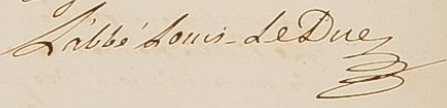
Signature of: louis leduc